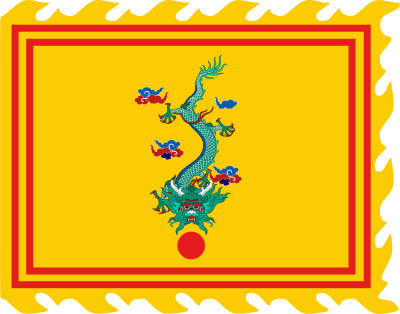
Signature of: khải định